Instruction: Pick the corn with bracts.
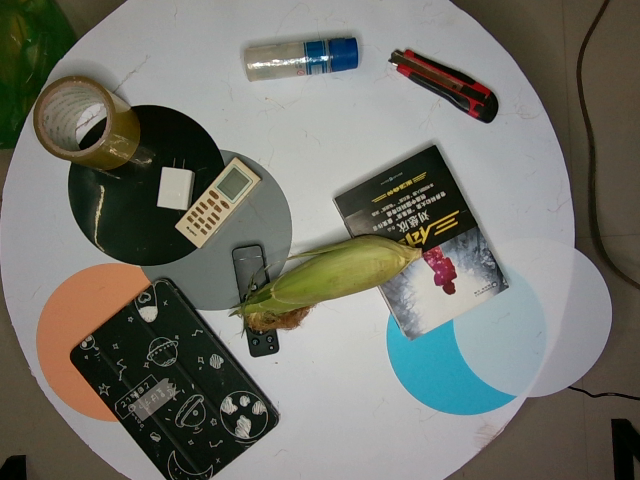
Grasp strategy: vertical